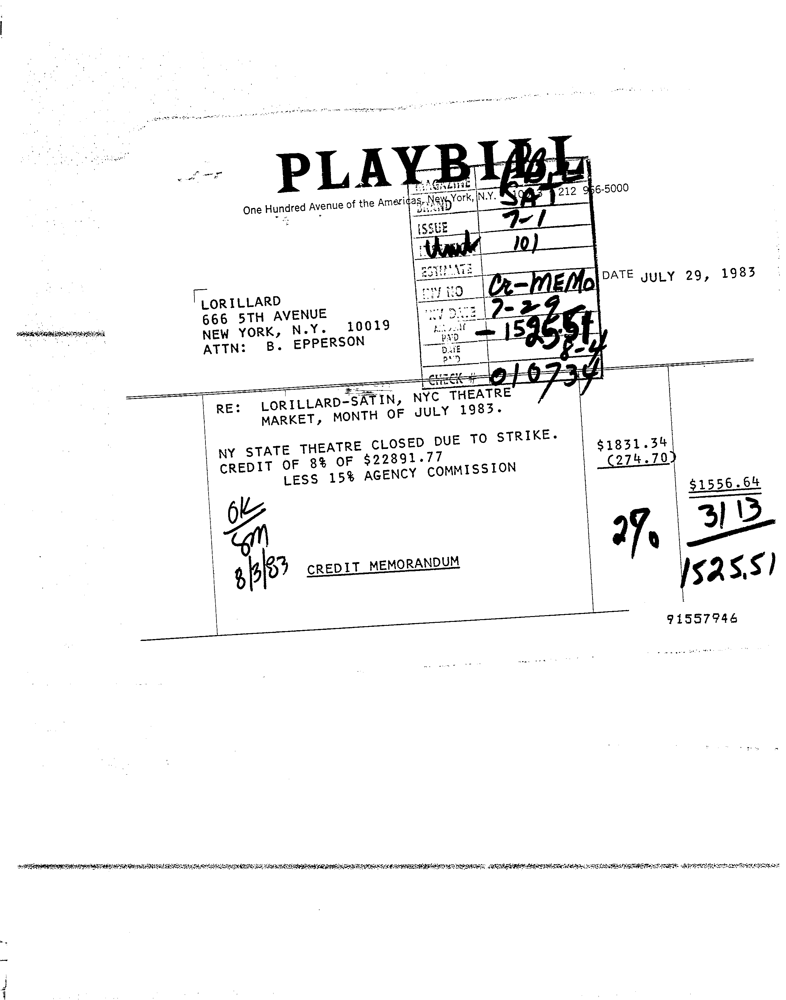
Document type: Invoice